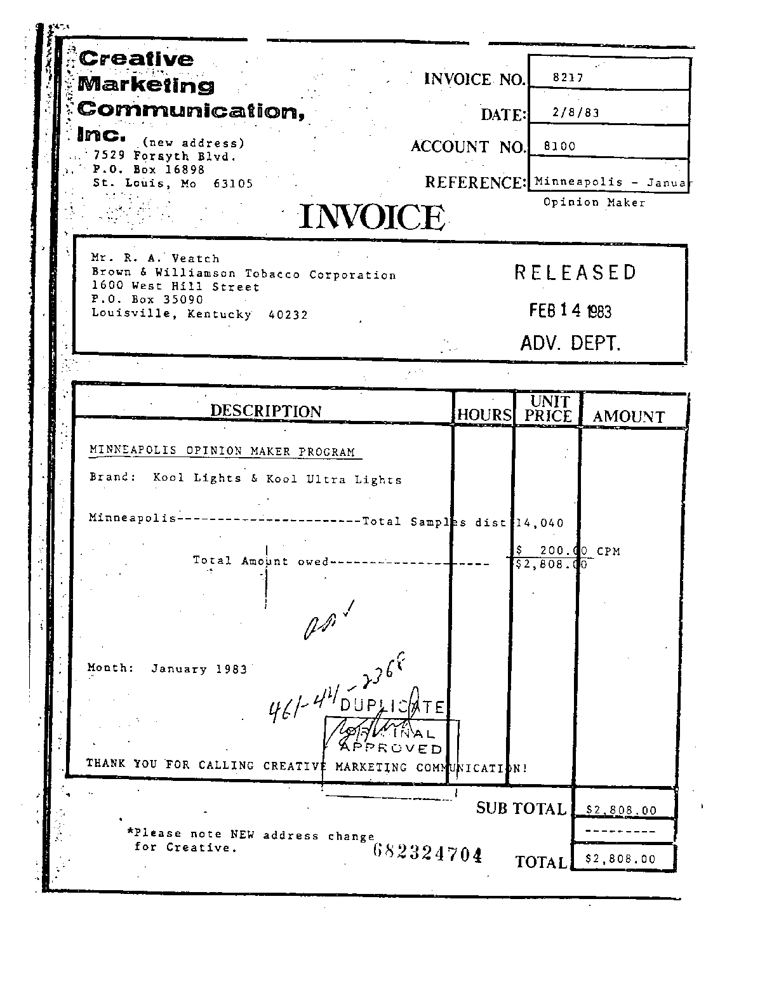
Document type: Invoice